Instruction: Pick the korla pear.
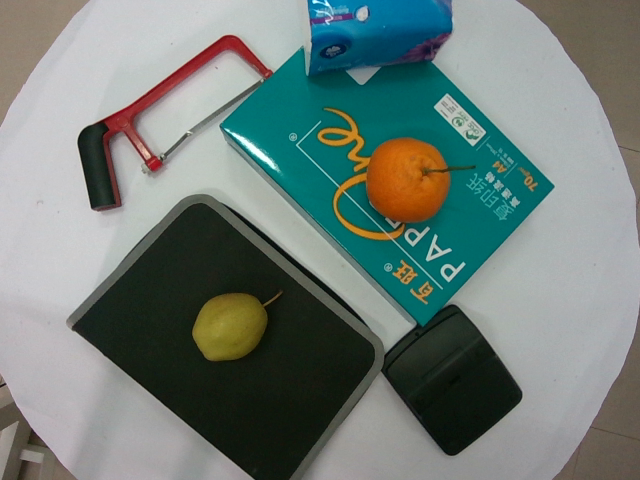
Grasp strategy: vertical